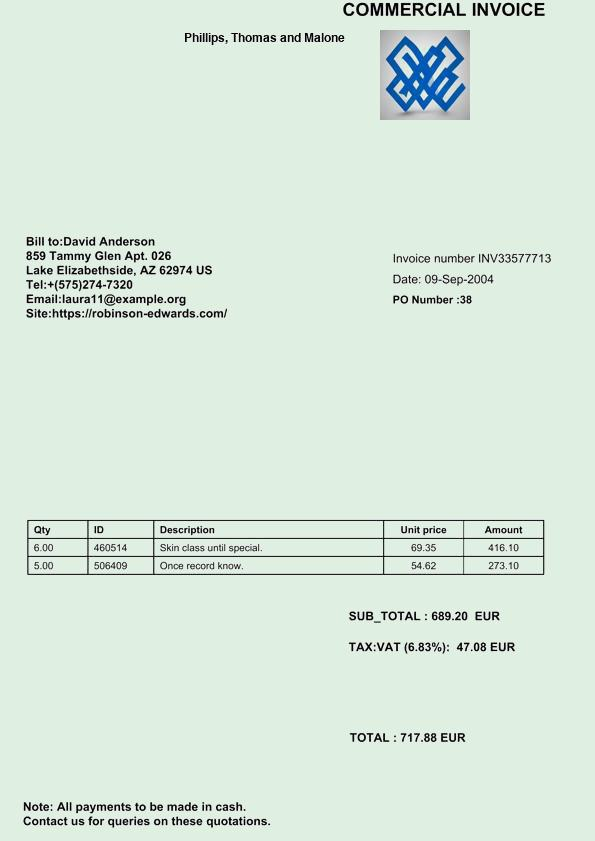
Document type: Invoice